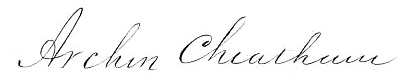
Signature of: william archer cheatham